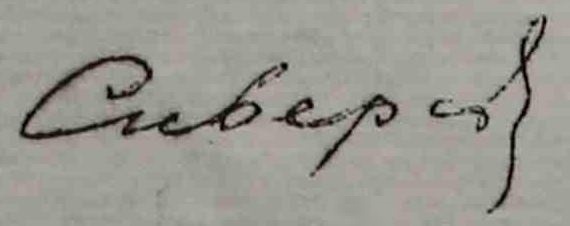
Signature of: thadeus von sivers